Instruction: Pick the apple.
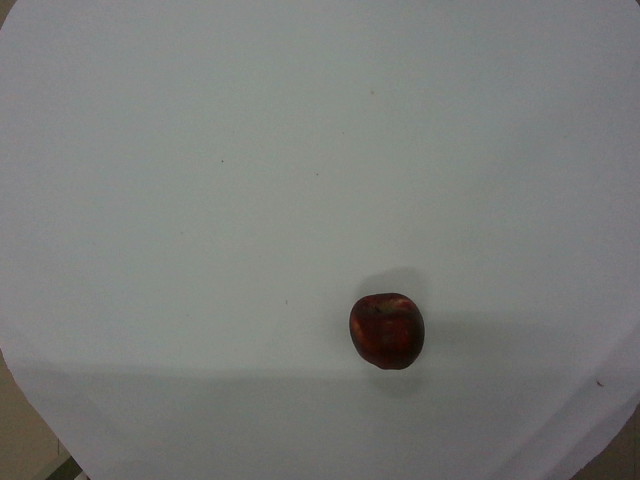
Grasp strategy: vertical